Question: How is the property described in the document?
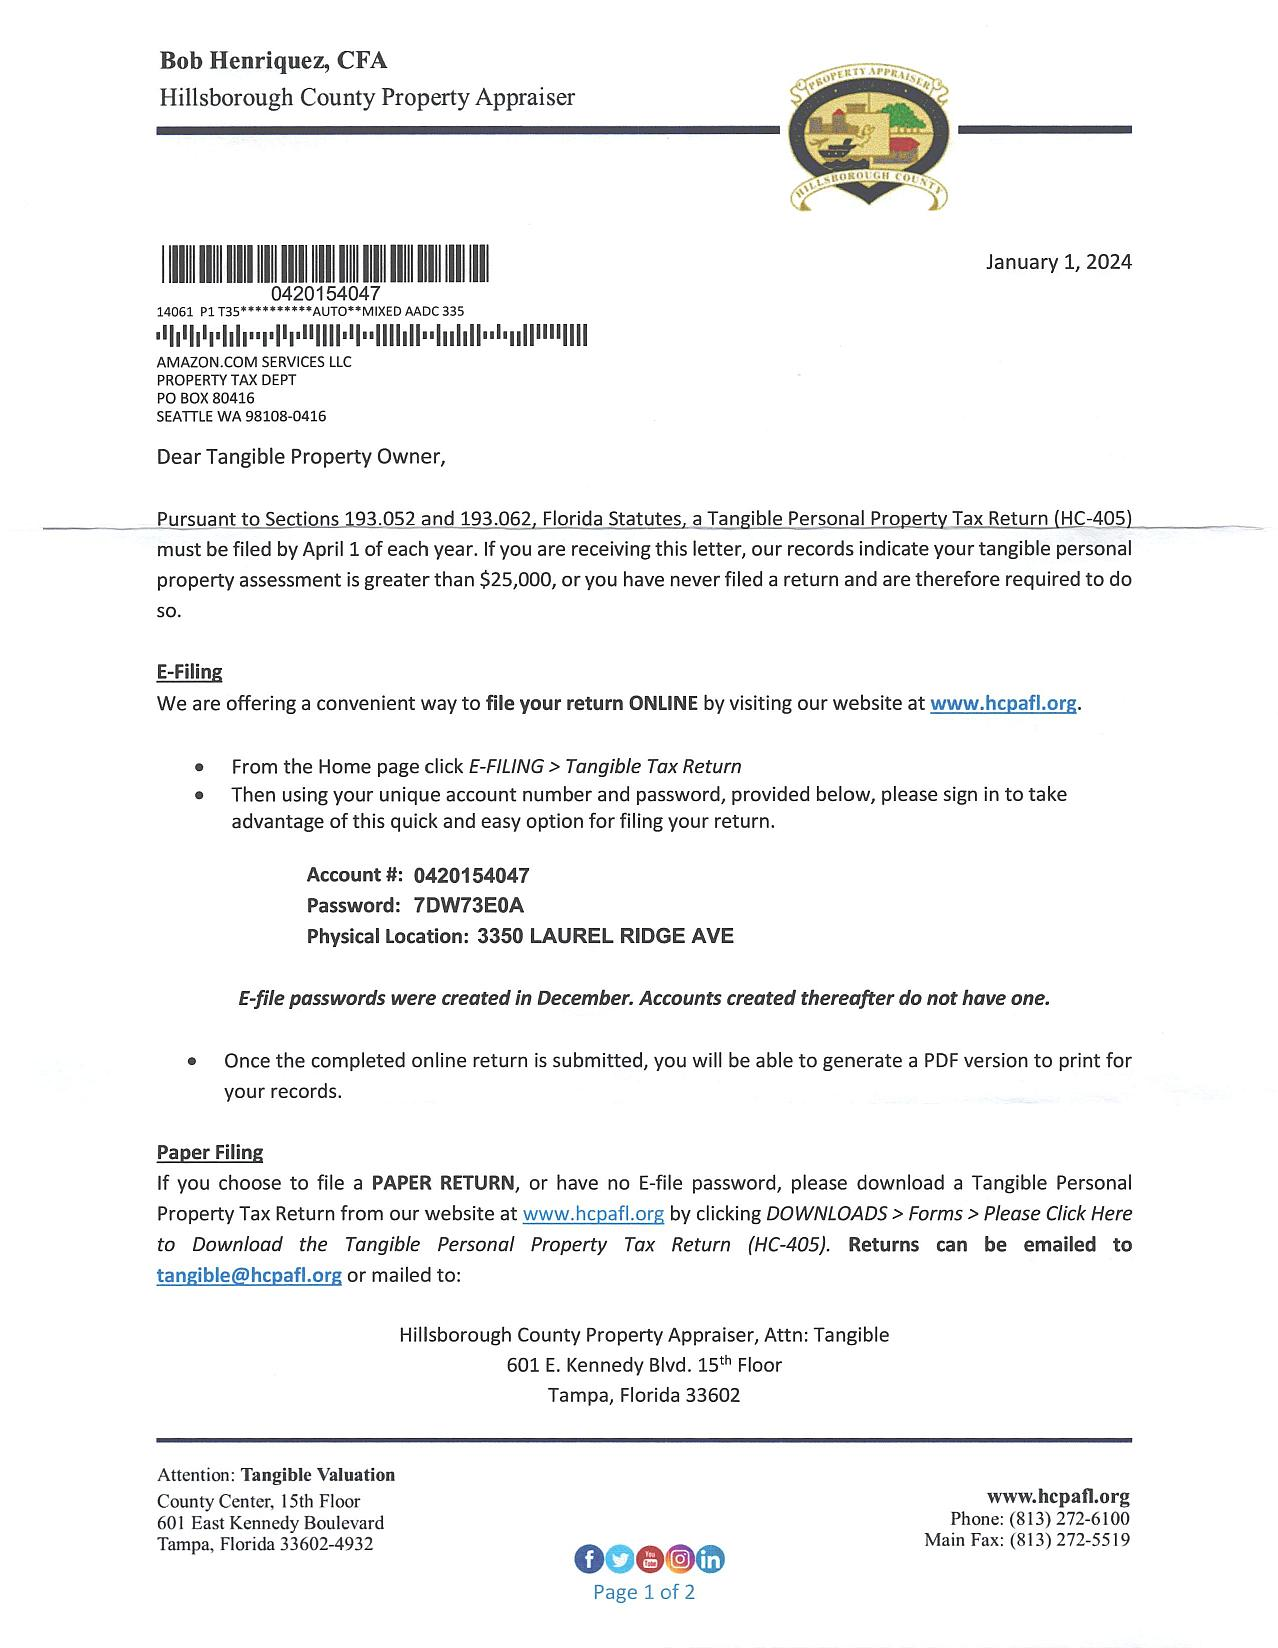
Answer: "Tangible Personal Property"